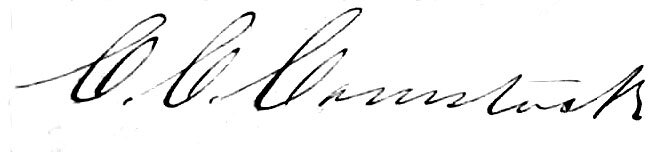
Signature of: charles c comstock